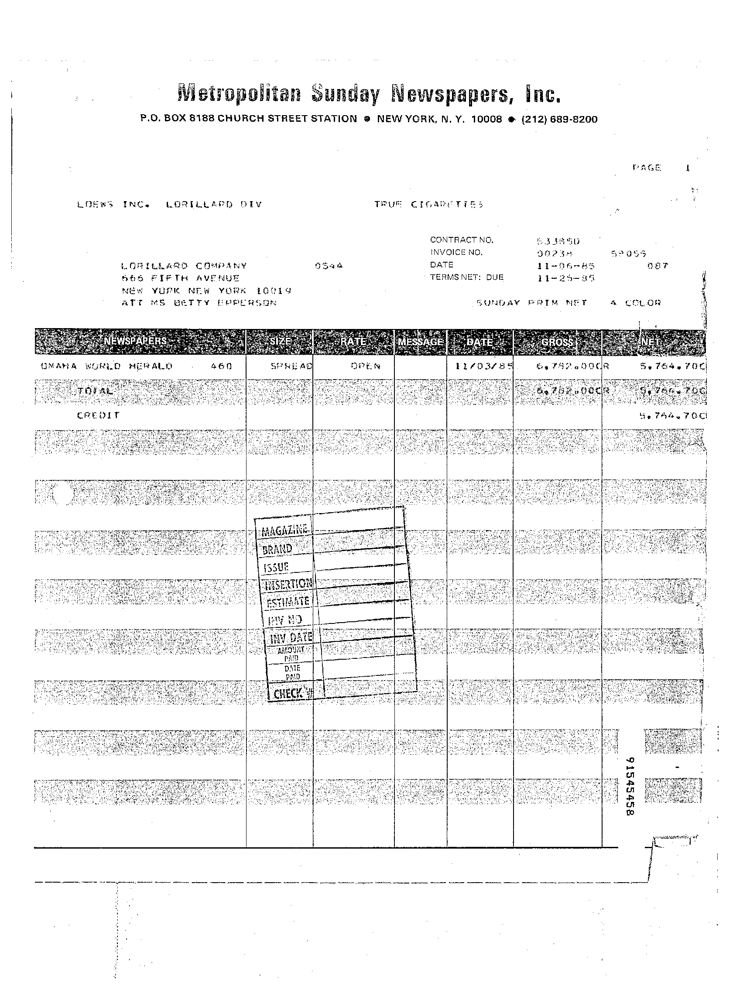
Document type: Invoice